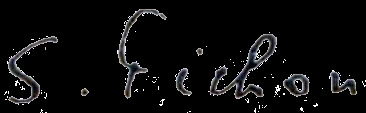
Signature of: stephen pichon